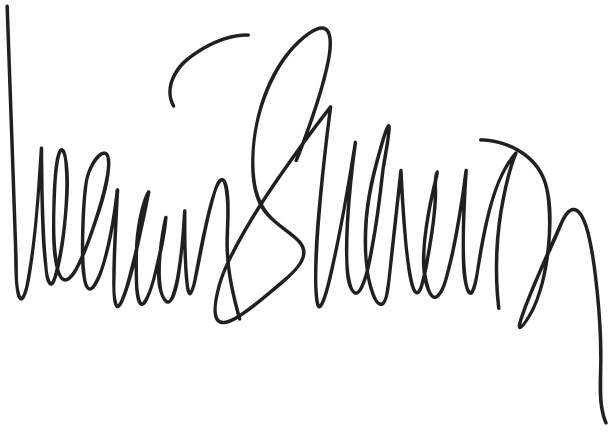
Signature of: helmut schmidt